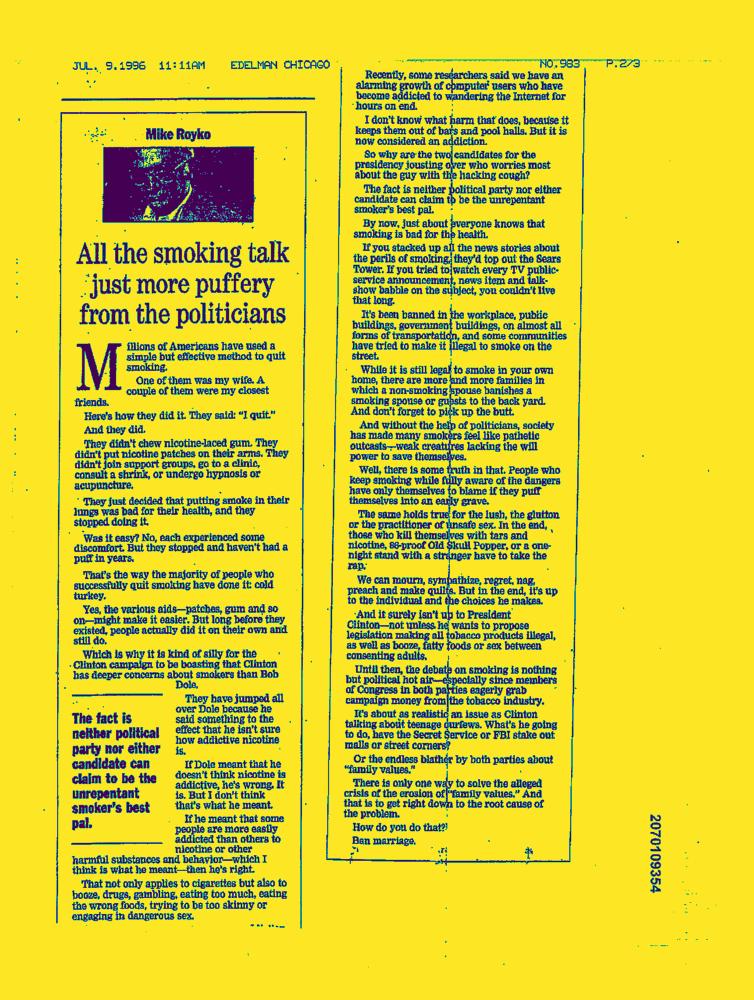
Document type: News-Article